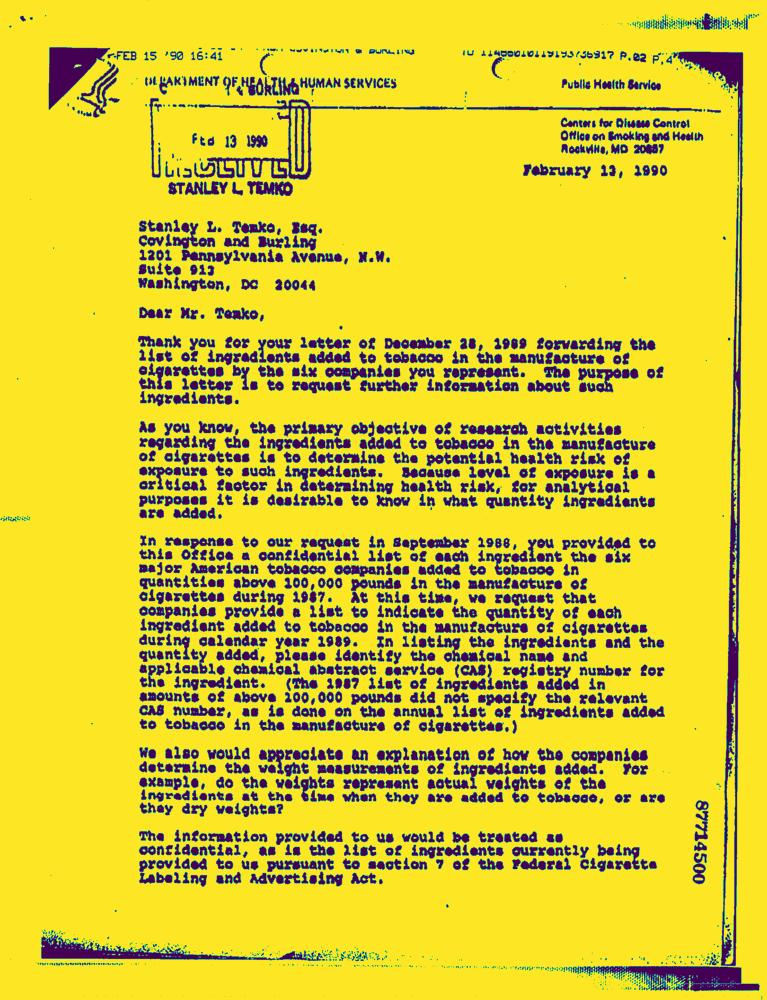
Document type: Letter-Doc